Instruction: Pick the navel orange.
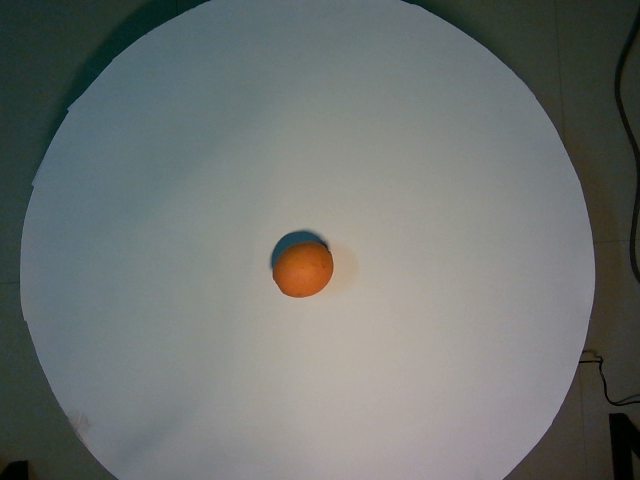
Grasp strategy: vertical